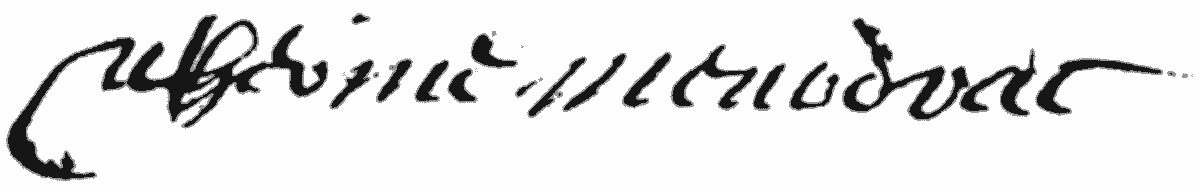
Signature of: madame de la guette